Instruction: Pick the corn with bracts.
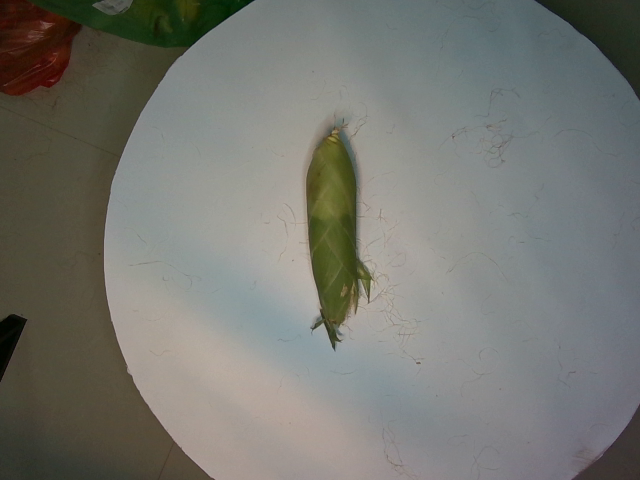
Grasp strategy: vertical